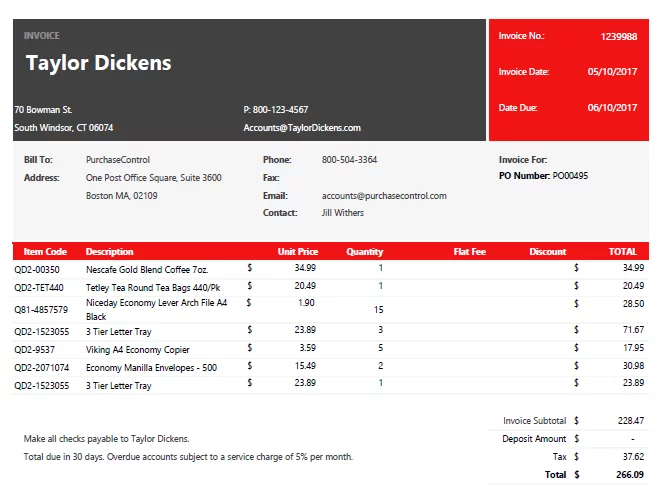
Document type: Invoice